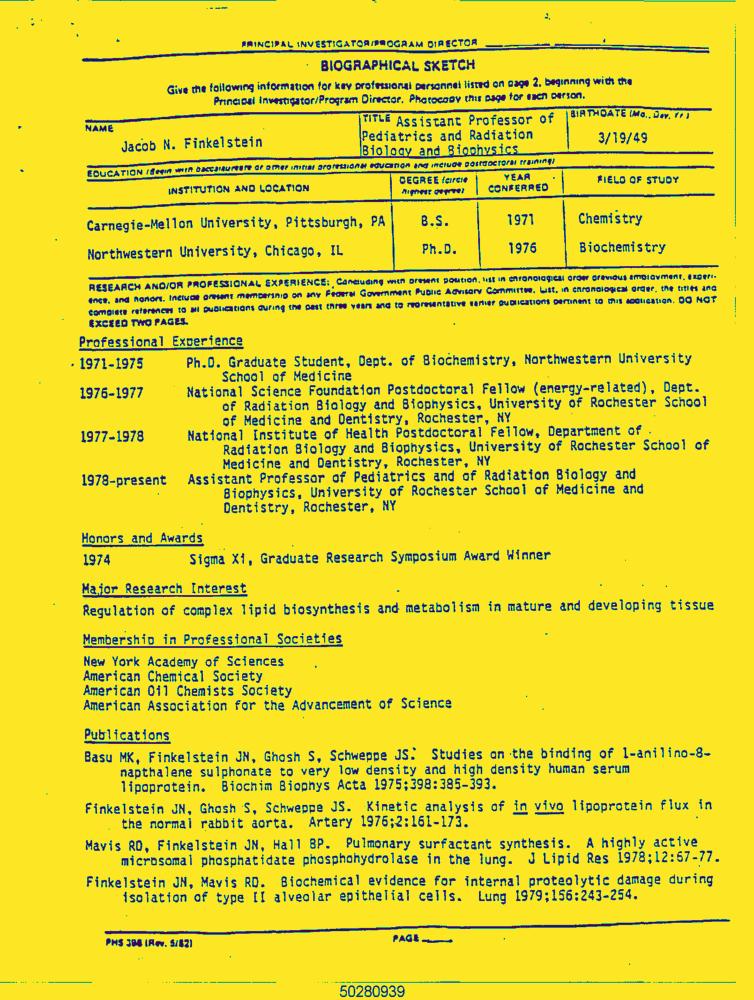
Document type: Resume-Doc